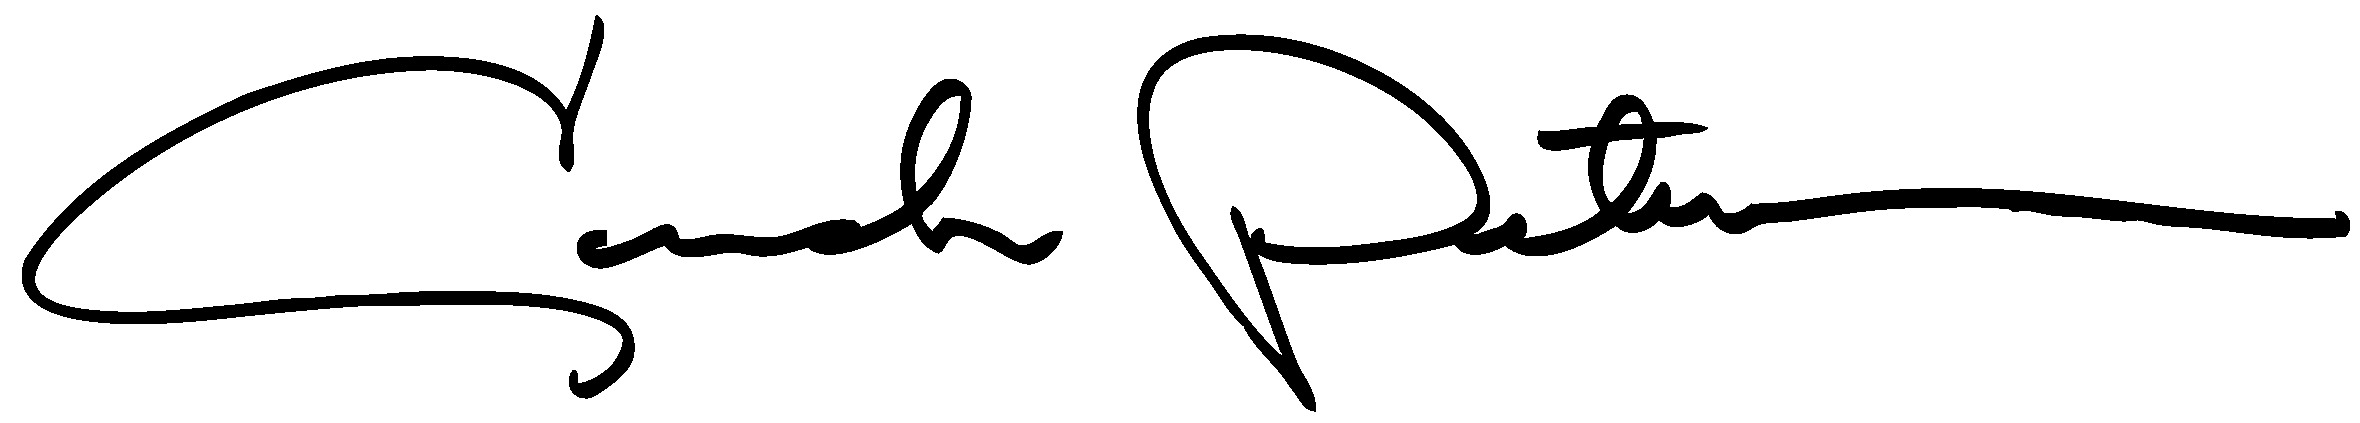
Signature of: cassandra peterson